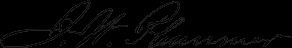
Signature of: jonathan wright plummer